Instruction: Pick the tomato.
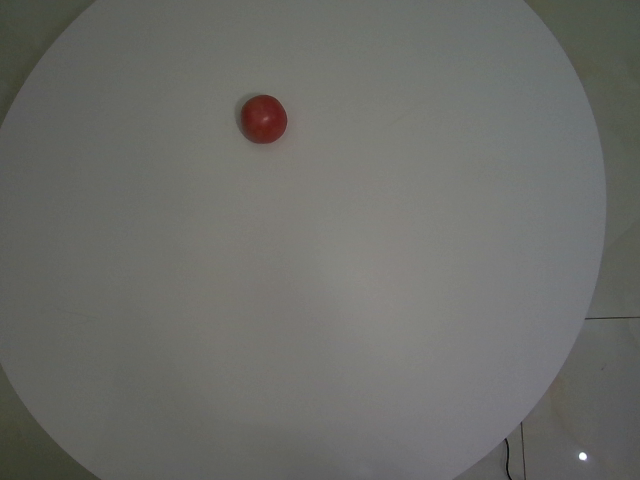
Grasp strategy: vertical